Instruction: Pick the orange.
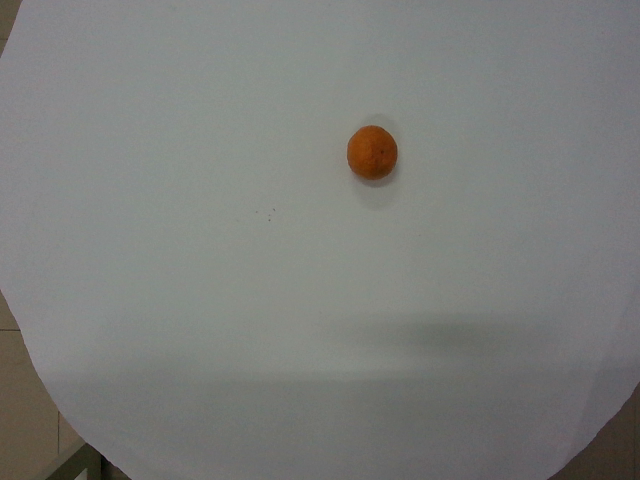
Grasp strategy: vertical